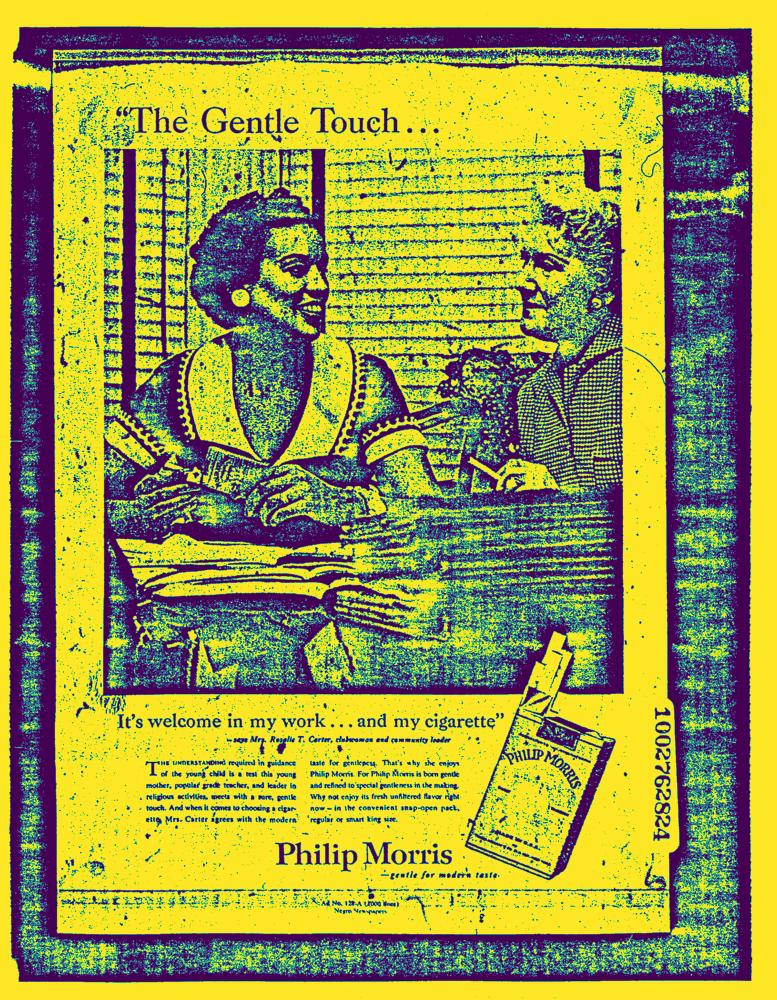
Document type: AD